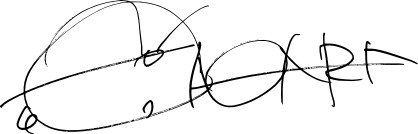
Signature of: jang na ra